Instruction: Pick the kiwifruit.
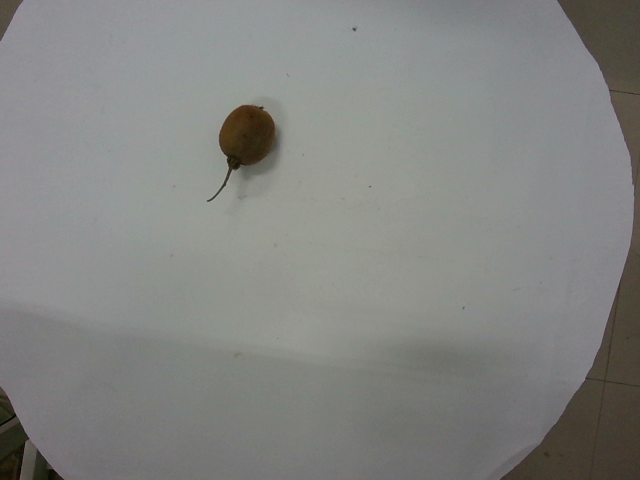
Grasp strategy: vertical